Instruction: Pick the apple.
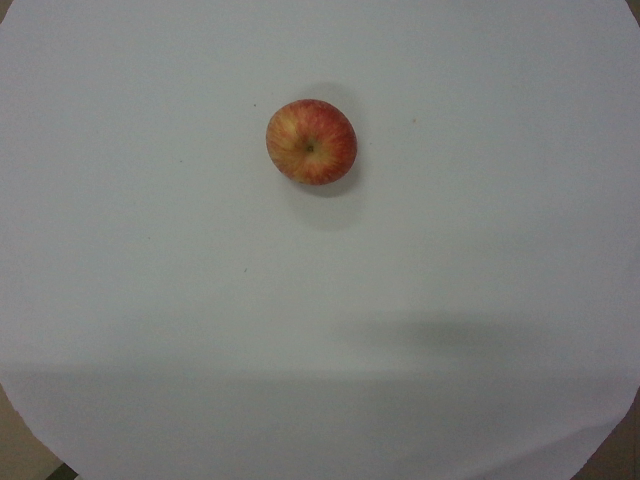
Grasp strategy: vertical